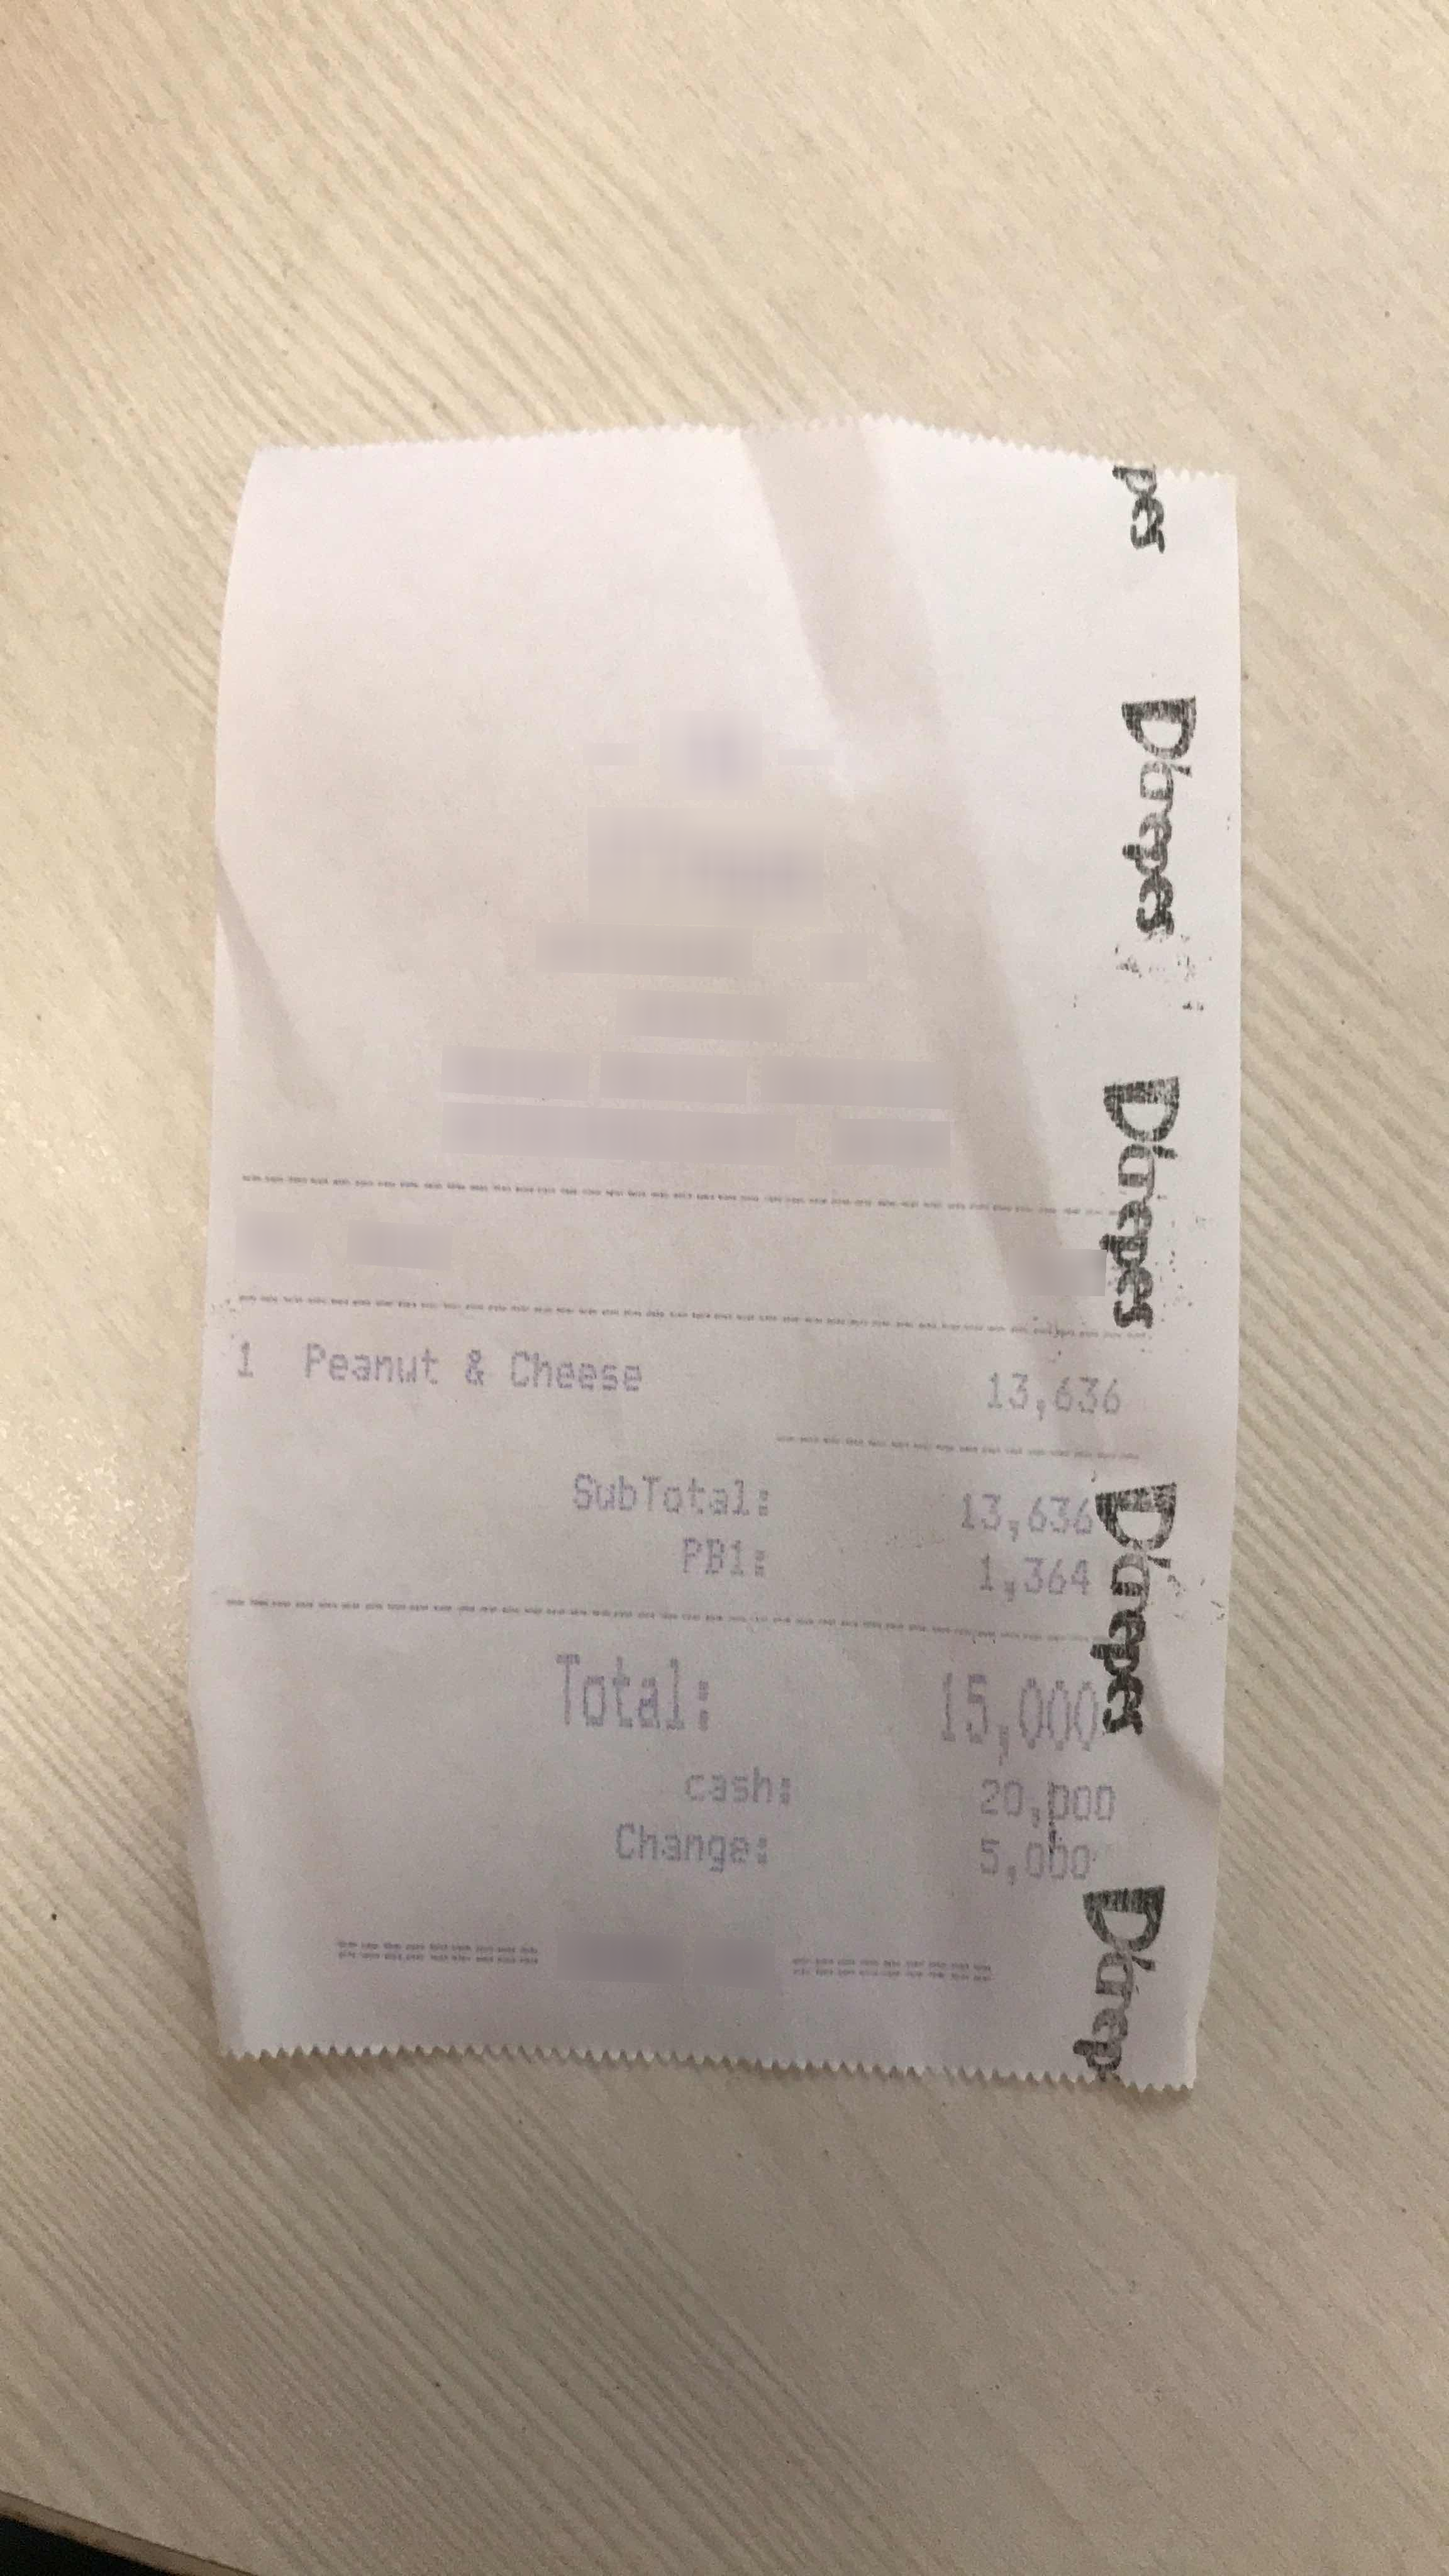
Number of items: 3
Subtotal: 13,636
Tax: 1,364
Total: 15,000
OCR text regions:
text: 1
text: Peanut
text: &
text: Cheese
text: 13,636
text: Total:
text: 15,000
text: cash:
text: 20,000
text: Change:
text: 5,000
text: SubTotal:
text: 13,636
text: PB1:
text: 1,364